Question: What jurisdiction, city, or county is the document associated with?
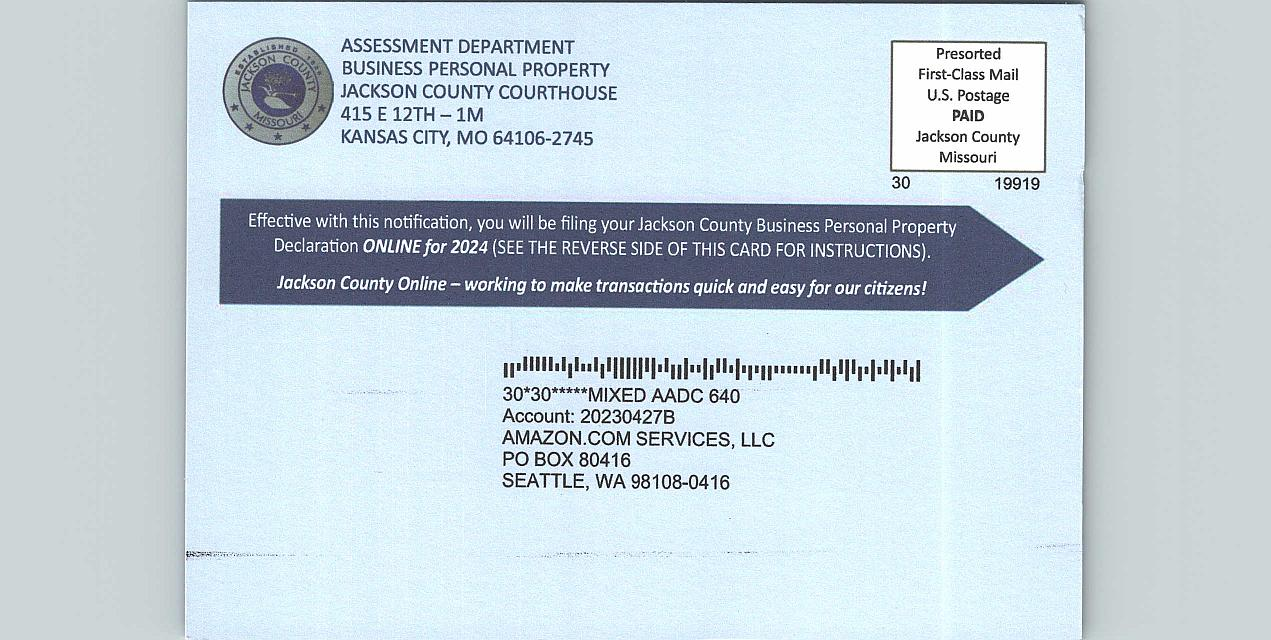
Answer: "Jackson County"